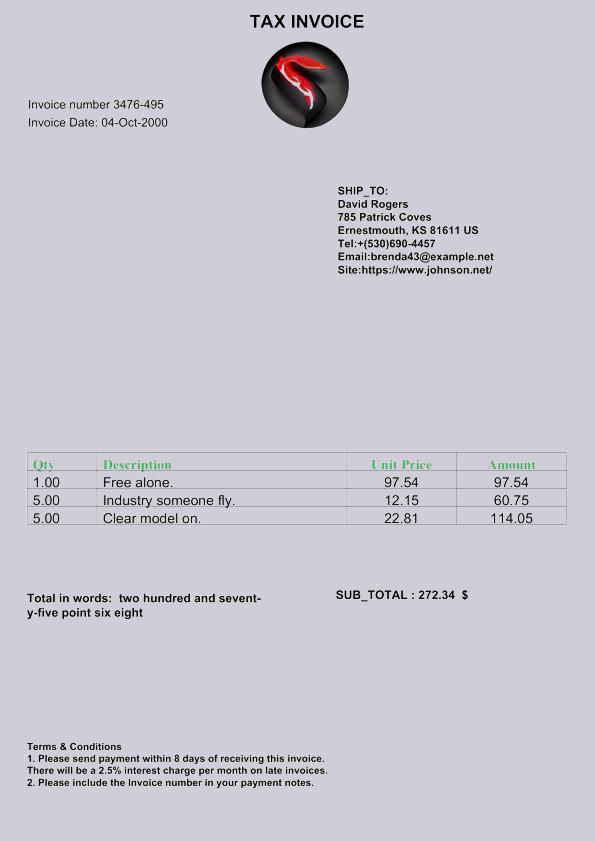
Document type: Invoice